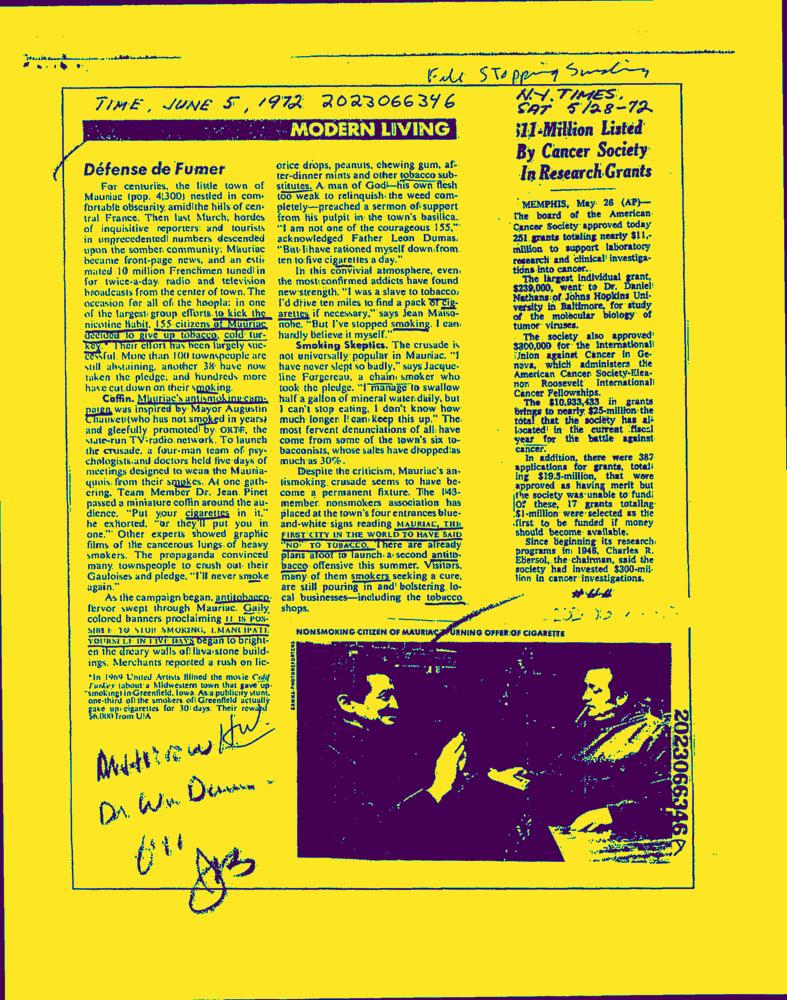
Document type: News-Article